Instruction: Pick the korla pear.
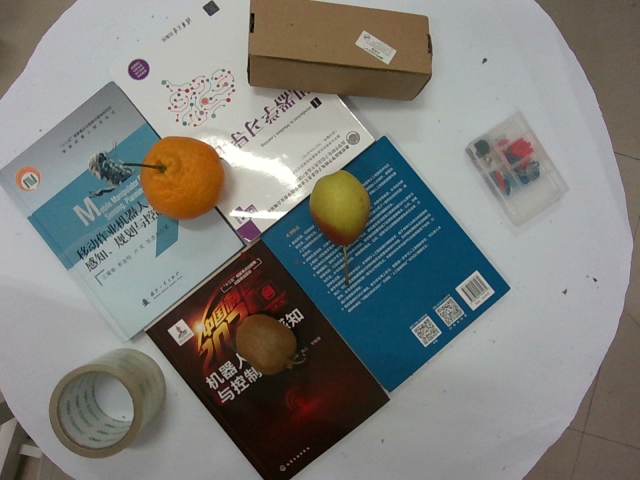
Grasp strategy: vertical